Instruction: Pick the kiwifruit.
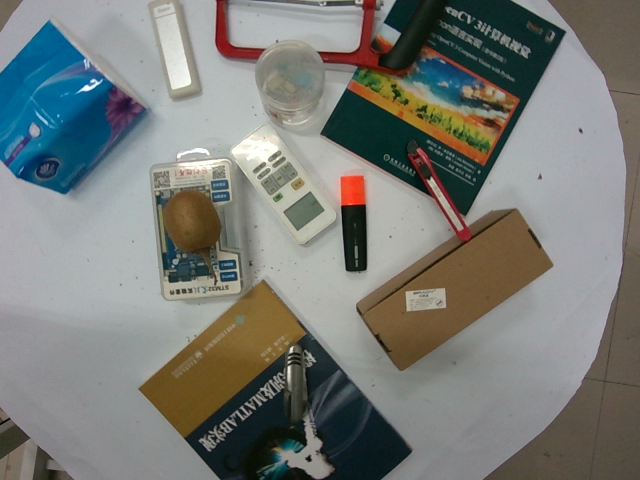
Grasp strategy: vertical